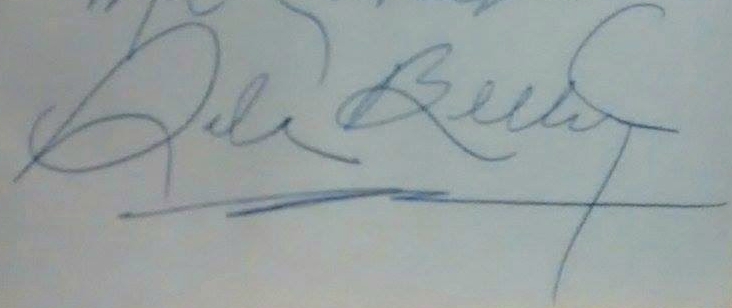
Signature of: lola beltrán